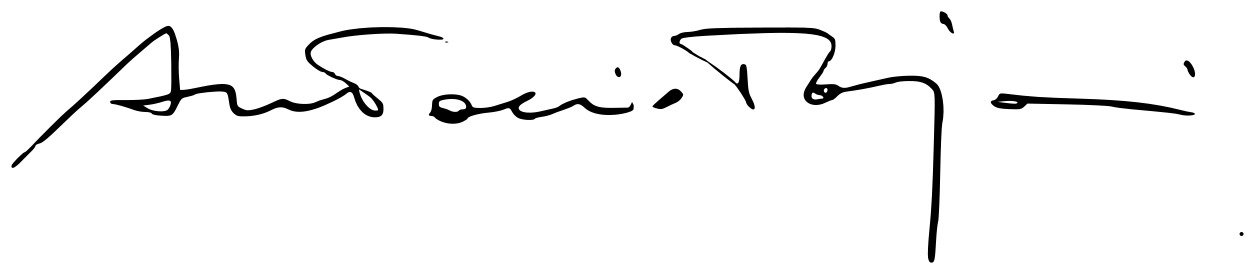
Signature of: antonio tajani